Question: Describe the condition in detail:
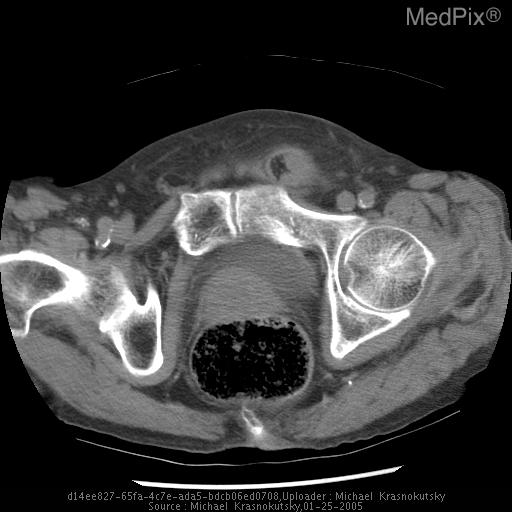
Answer: The disease is discussed as: The plain film findings of a small bowel obstruction will vary according to the duration of symptoms, the site of obstruction and the type of obstructing lesion.  Once an obstruction has occurred, gastric, pancreatic, biliary and small bowel fluid as well as swallowed air will begin to collect proximal to the obstruction dilating the small bowel and causing colicky symptoms.  Distal to the obstruction the bowel contents will empty.  The eventual radiographic picture is that of dilated small bowel with air fluid levels and a preponderance of fluid with little if any gas distal in the small intestine or colon.  If the bowel dilates with air it assumes a step ladder configuration.  Differential air fluid levels within the same intestinal loop can be seen in either an adynamic ileus or a bowel obstruction and are not helpful in distinguishing the two.  The presence of a large amount of fluid is more suggestive of an obstruction.  If small amounts of air are trapped in between the plicae circulares, a line of small round air collections, the "string of pearls," (Film .2Z) can be seen, as in this case.  This finding is indicative of large amounts of fluid and is more suggestive of an obstruction than an adynamic ileus.  The extent of small bowel gas may be a clue as to the site of the obstruction.  Proximal obstructions may result in a fairly benign appearing radiograph.  One third of patients will present with a history and plain film findings sufficiently characteristic that further radiographic work-up is unnecessary.  If a contrast study is performed, barium is the agent of choice because water soluble contrast material becomes too dilute to pin-point a site of obstruction.  Administering the barium through an already indwelling long arm tube or radiographically placed duodenal catheter may be a more expeditious way of pin-pointing the site of a partial obstruction.  With a complete obstruction it is difficult to get the barium column to reach the site of a distal obstruction using any technique without causing the patient either increased discomfort or emesis of the barium.  Many surgeons are content with supportive plain films and clinical history to justify a surgical approach.

Approximately 60% of mechanical small bowel obstructions occur because of adhesions.  Approximately 20% of obstructions are from hernias, the vast majority of which are external hernias.  Included in this group are inguinal, femoral, umbilical and incisional hernias.  The diagnosis of an incisional hernia can be very difficult and requires oblique views of the abdomen.  Obstructing inguinal hernias in adults are usually symptomatic and readily apparent.  In the neonate, however, an obstructing inguinal hernia may be difficult to diagnose clinically.  A close search for air below the pubic ramus should always be made when a small bowel obstruction is present.  Internal hernias account for less than 5% of obstructing hernias and rarely have a specific enough plain film picture to allow for diagnosis.

A rounded soft tissue density associated with an obstructed small bowel pattern should always raise the possibility of a closed loop obstruction, representing a twisted or adhesed isolated loop of intestine blocked at both ends.  Other causes of small bowel obstruction include benign or malignant primary tumors, large gallstones, intussusceptions, Crohn's disease, and perforated appendix with abscess formation.

It should be remembered that the plain film diagnosis of a small bowel obstruction should be made with correlation with the patient's clinical picture.  A single series of films is frequently insufficient and sequential films may be necessary.